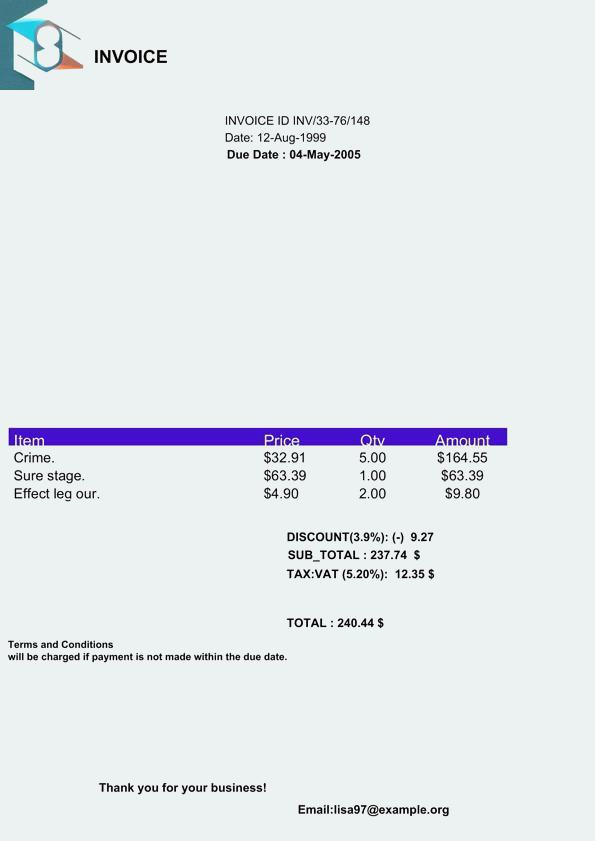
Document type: Invoice